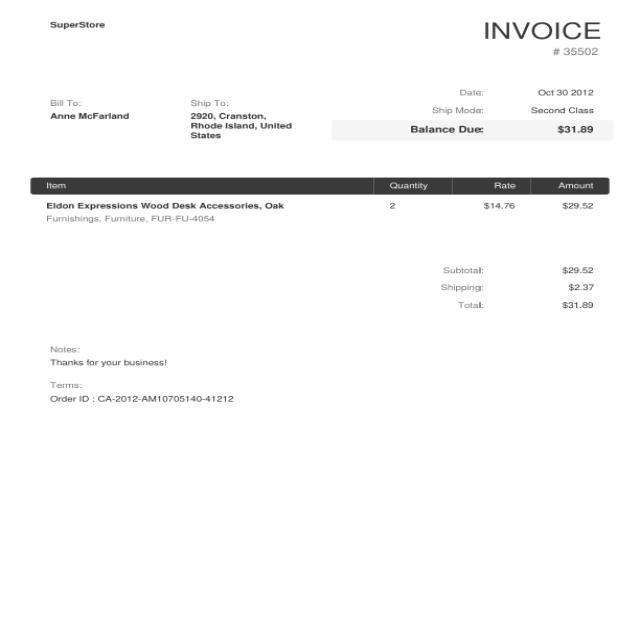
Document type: Invoice